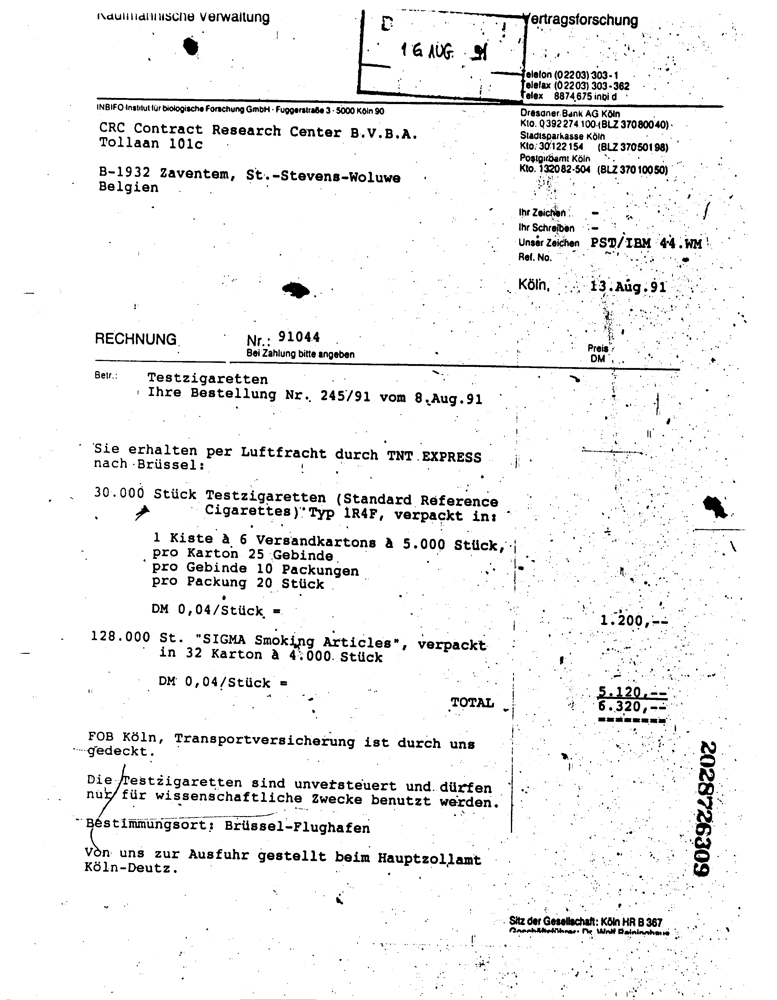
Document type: Invoice